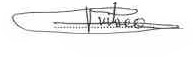
Signature of: victor ciorbea